Question: What is the main concern?
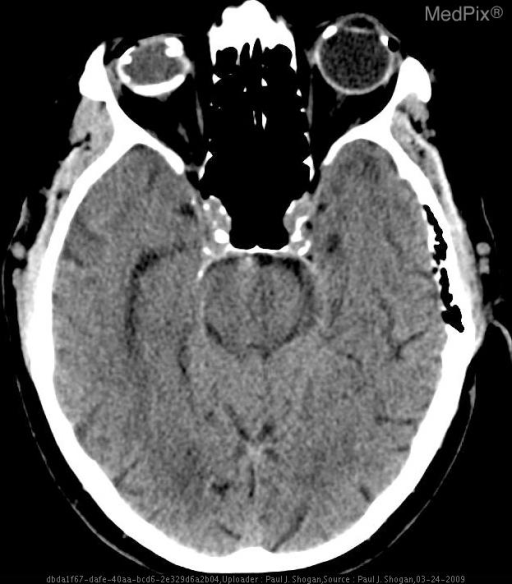
Answer: The findings suggest •  Patient 1: Scleral plaques and phthisis bulbi ("wood eye")
» Axial NECT shows calcified scleral plaques in the left globe at the insertion sites of the medial and lateral rectus muscles. The right globe is calcified and shrunken, indicative of phthisis bulbi.

•  Patients 2 and 3: Optic Drusen
» Axial NECT shows a punctate calcification near the optic discs.. Axial NECT depicts calcified scleral plaques in the left globe at the insertion sites of the medial and lateral rectus muscles. The right globe is calcified and shrunken, indicative of phthisis bulbi.. The patient might have a history of Patient 1: 72 year old man with remote history of right zygomatic arch fracture and chronic blindness.

Patients 2 and 3: 24 and 32 year old patients with concern for papilledema and visual field deficits..